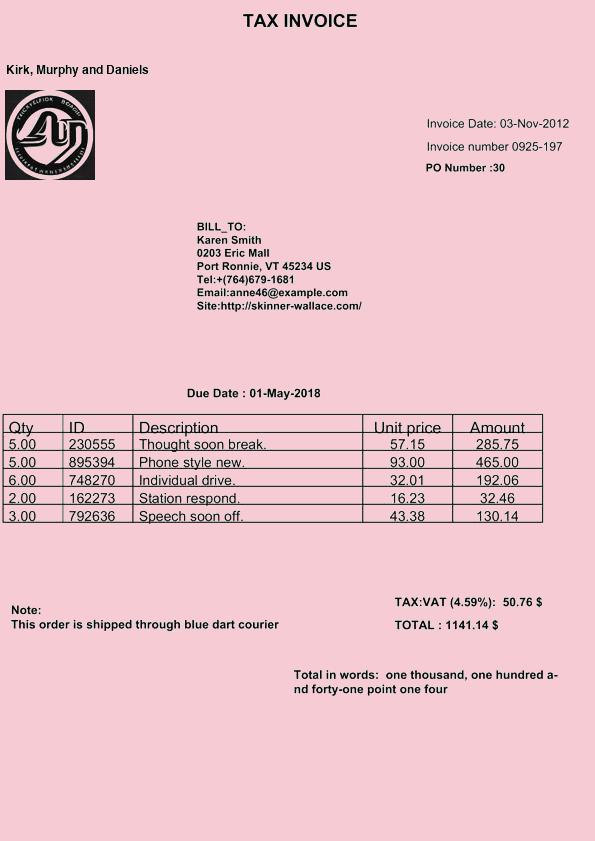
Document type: Invoice